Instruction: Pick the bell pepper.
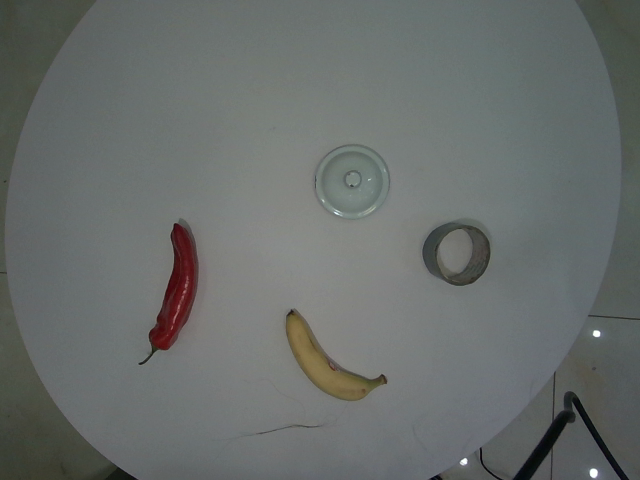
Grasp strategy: vertical